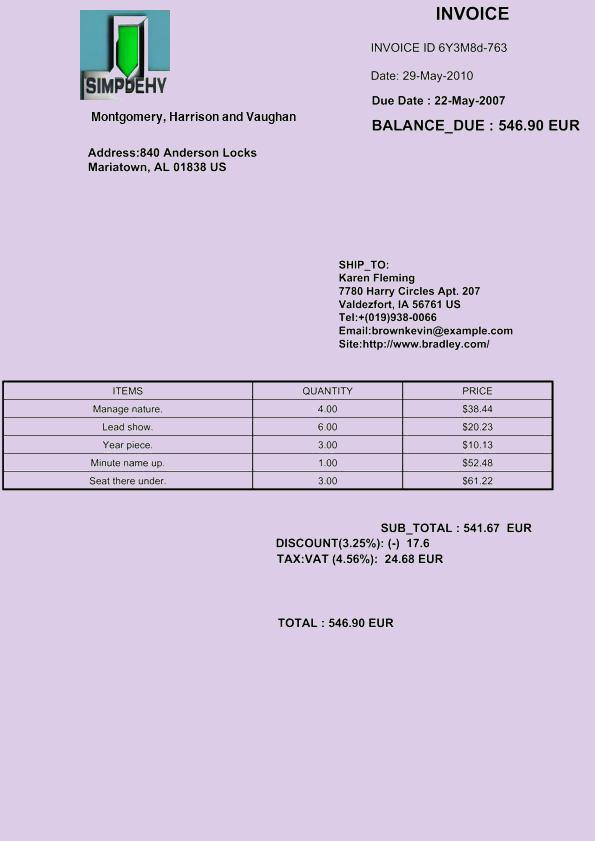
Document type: Invoice